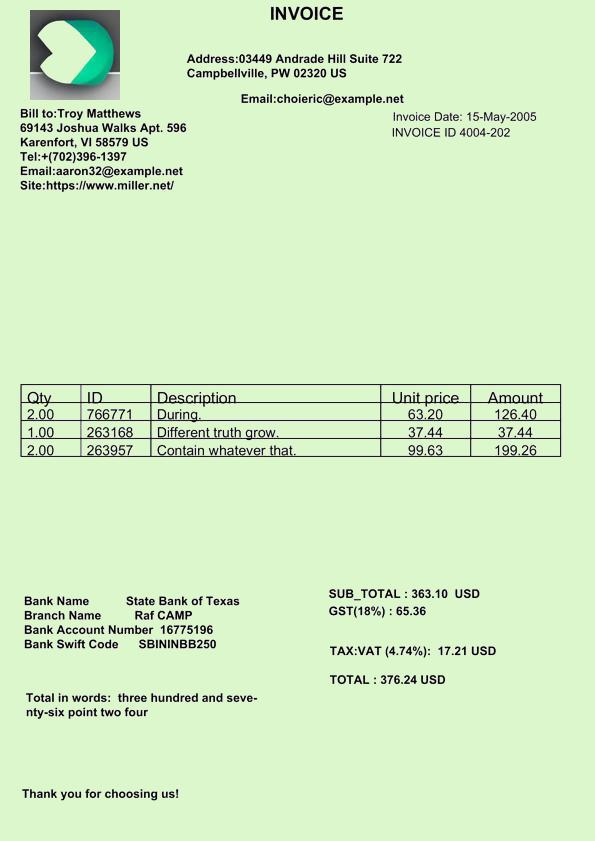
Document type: Invoice